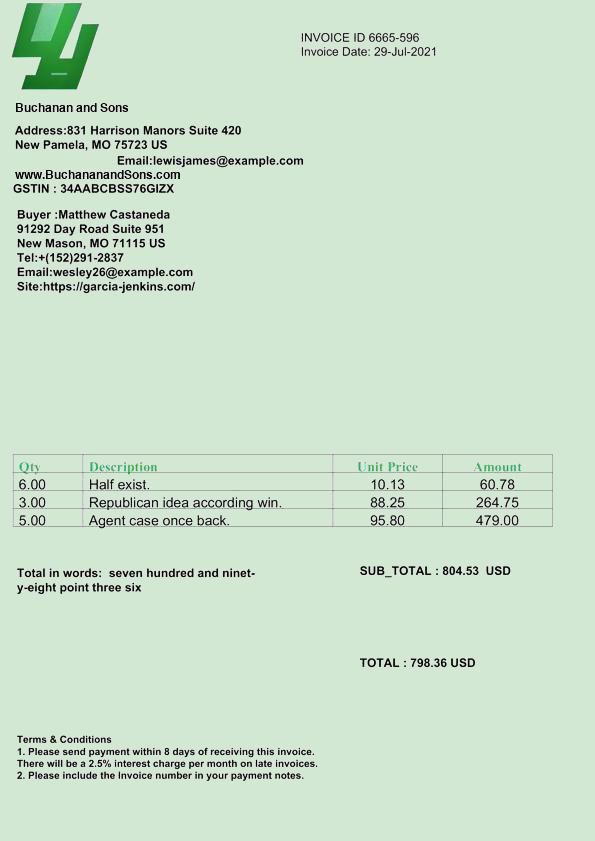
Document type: Invoice